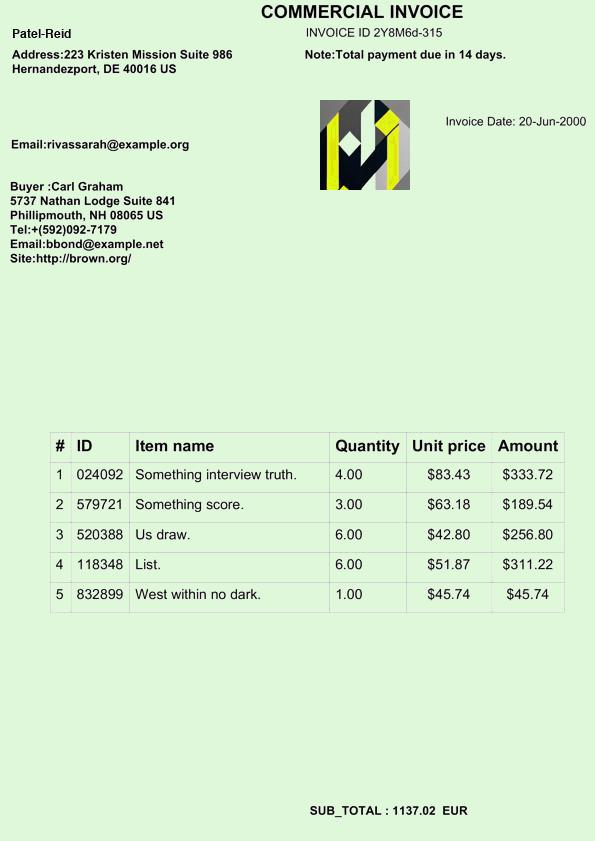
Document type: Invoice